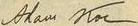
Signature of: adam koc